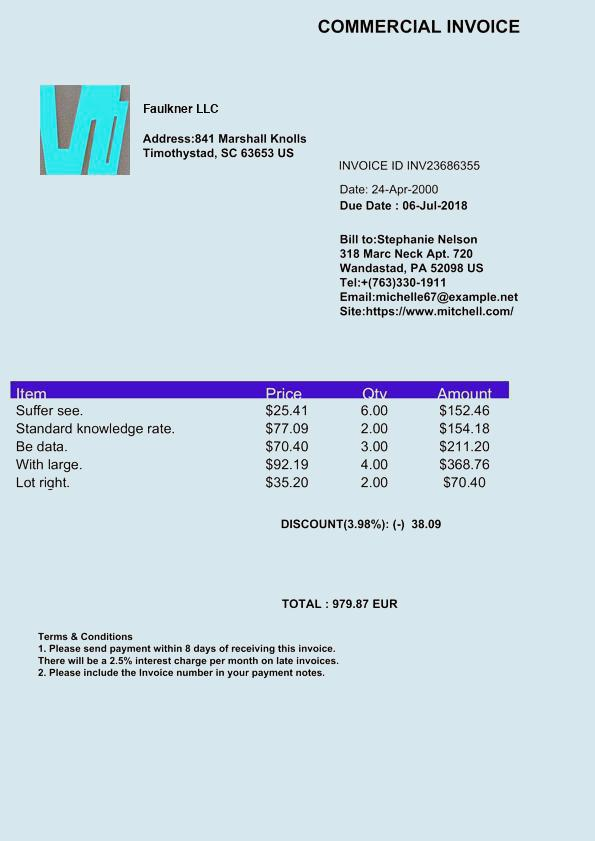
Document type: Invoice